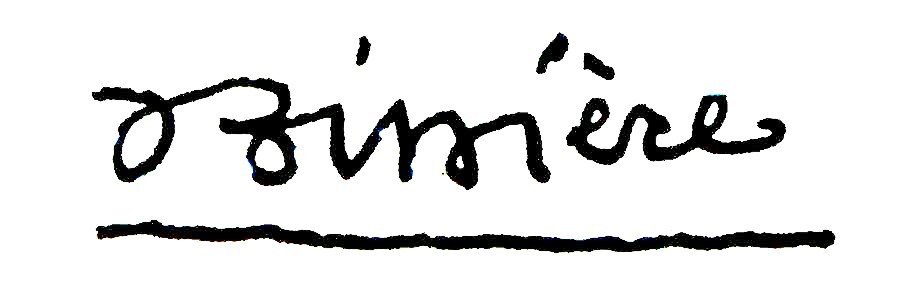
Signature of: roger bissière